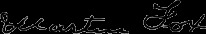
Signature of: martin fox